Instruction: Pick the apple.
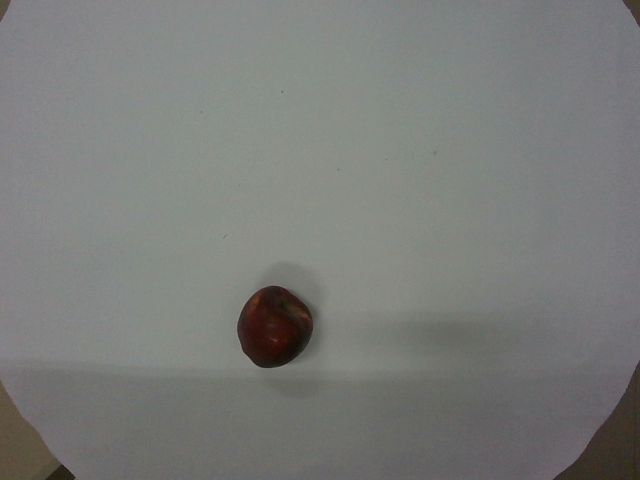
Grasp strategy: vertical